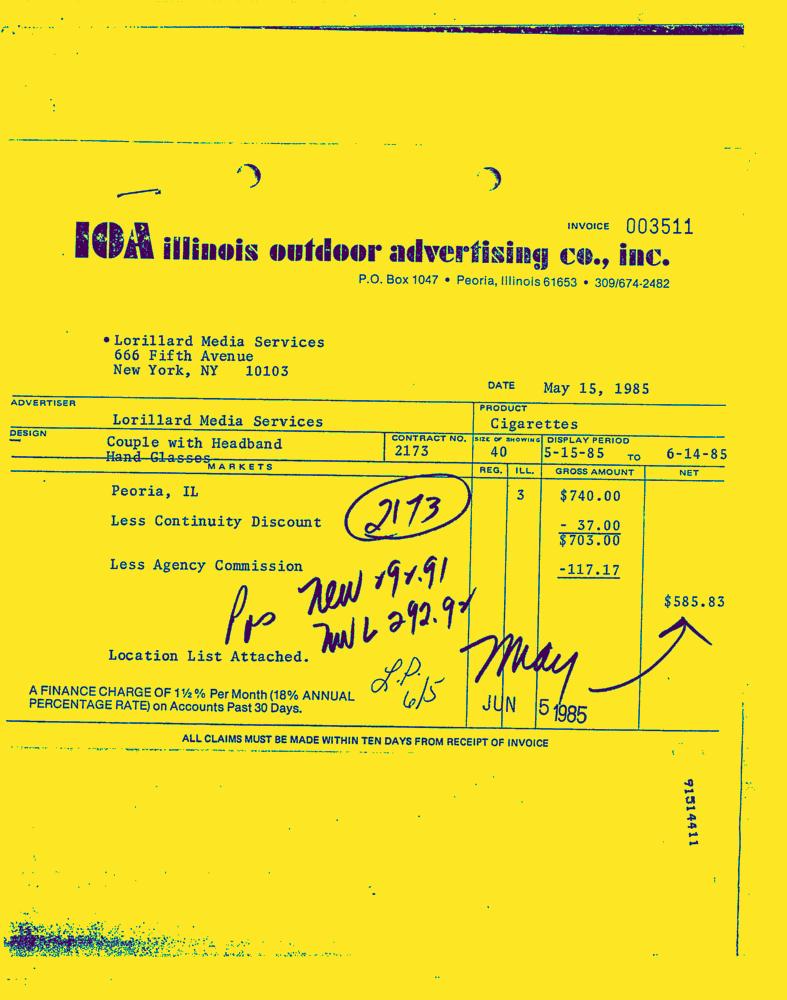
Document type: Invoice-Doc